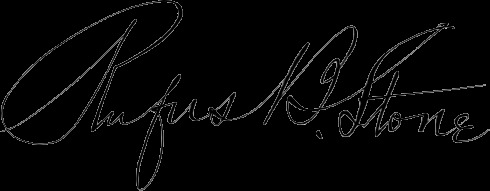
Signature of: rufus barrett stone